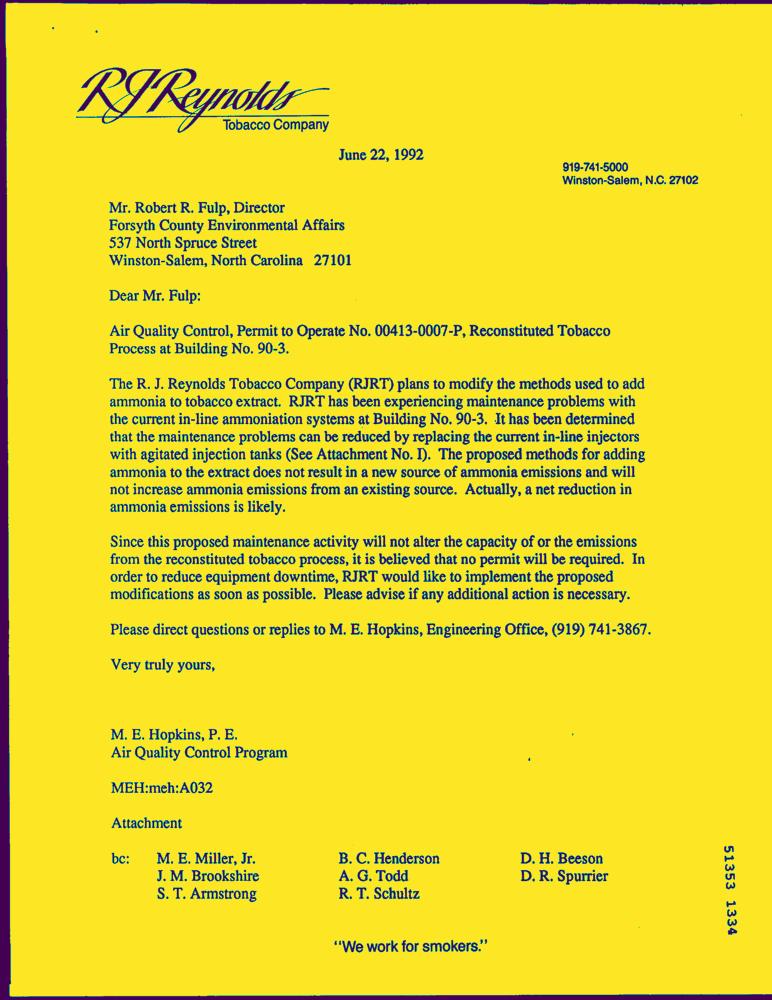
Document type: Letter-Doc